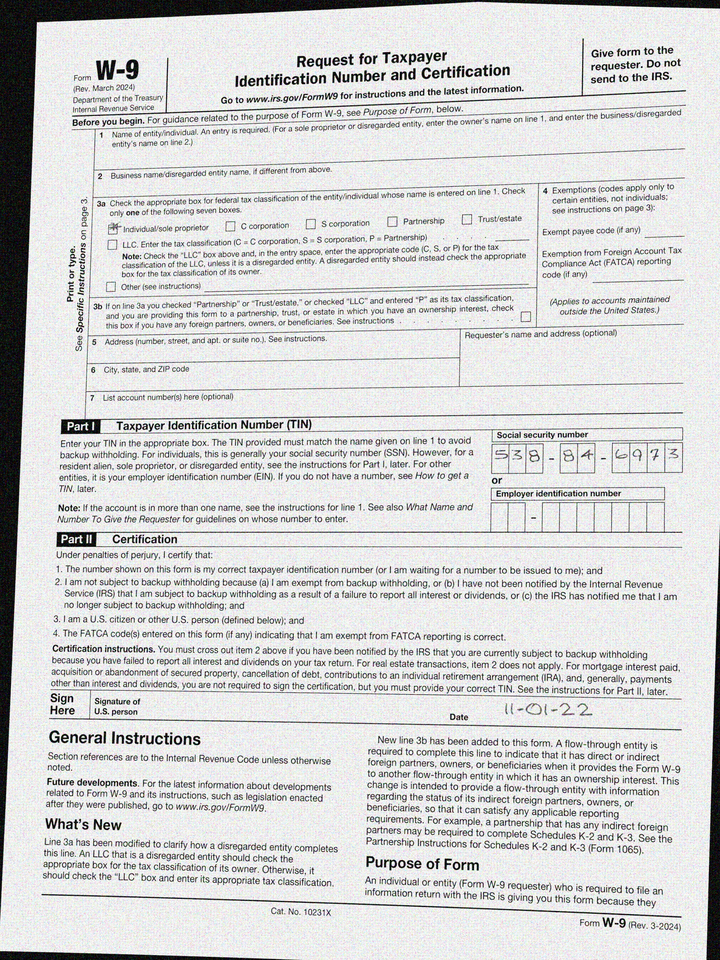
cbx: yes
ssn: 538846973
sdt: 11-01-22